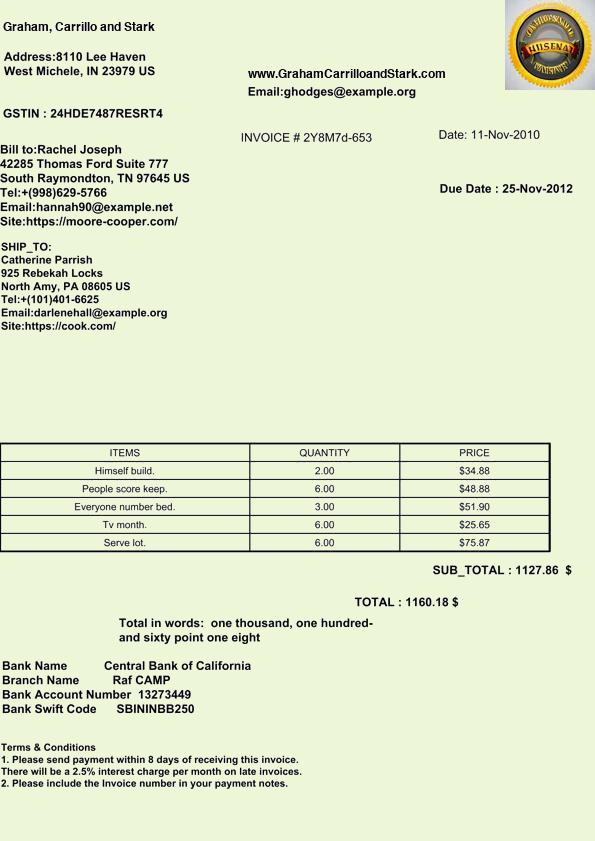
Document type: Invoice